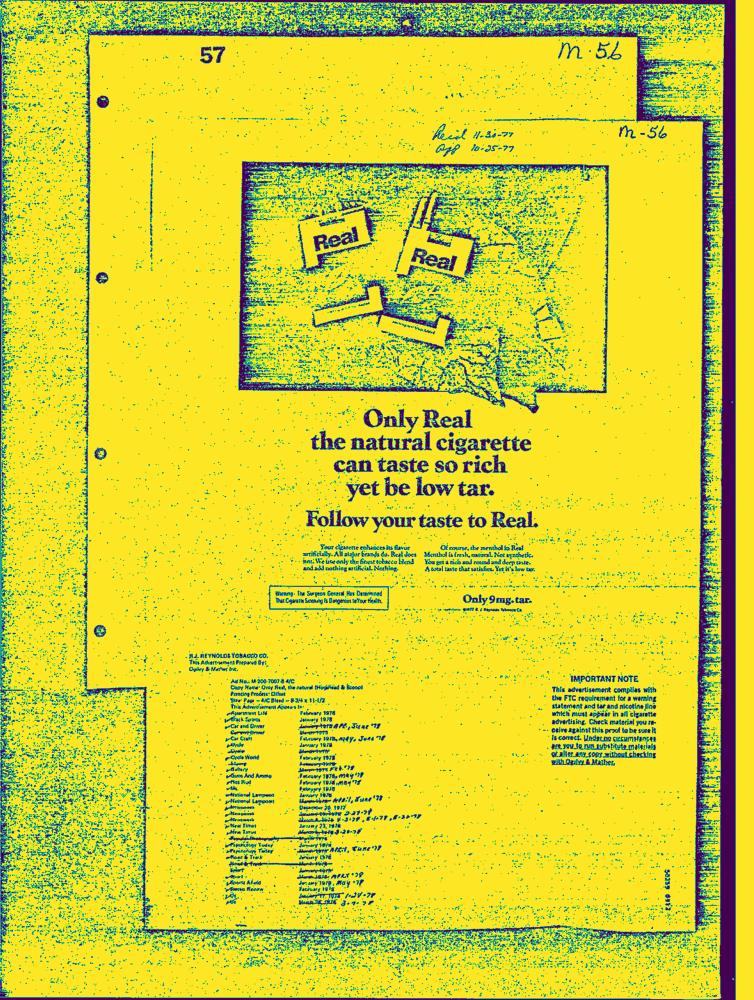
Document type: AD